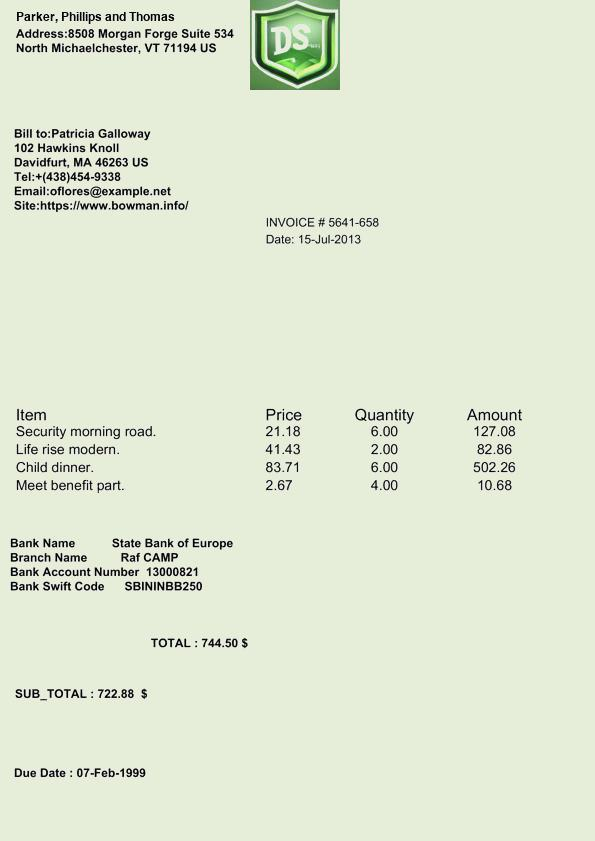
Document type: Invoice